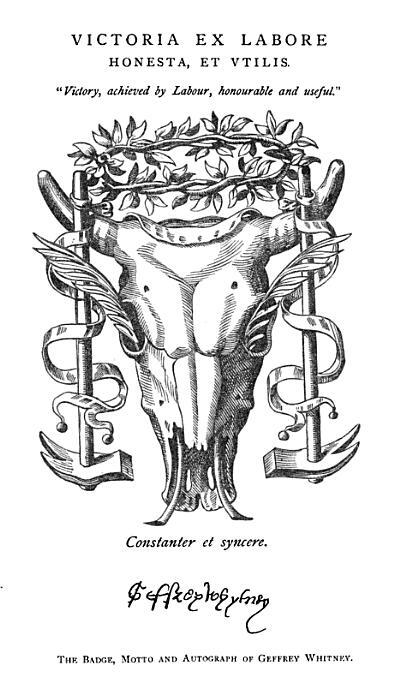
Signature of: geoffrey whitney